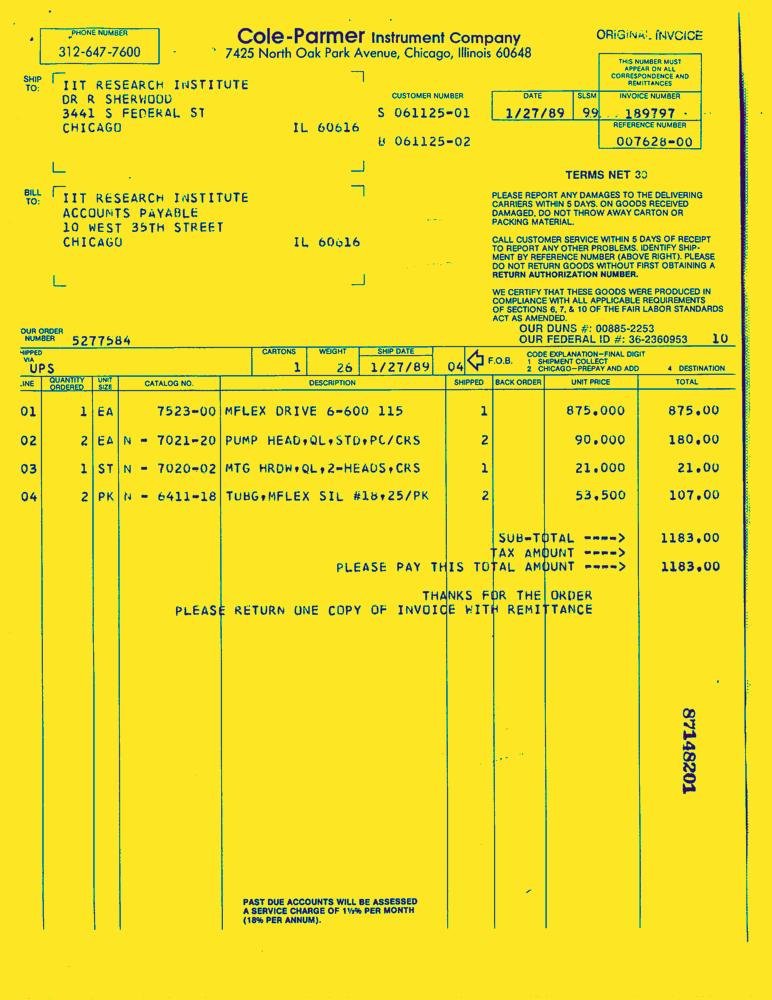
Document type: Invoice-Doc